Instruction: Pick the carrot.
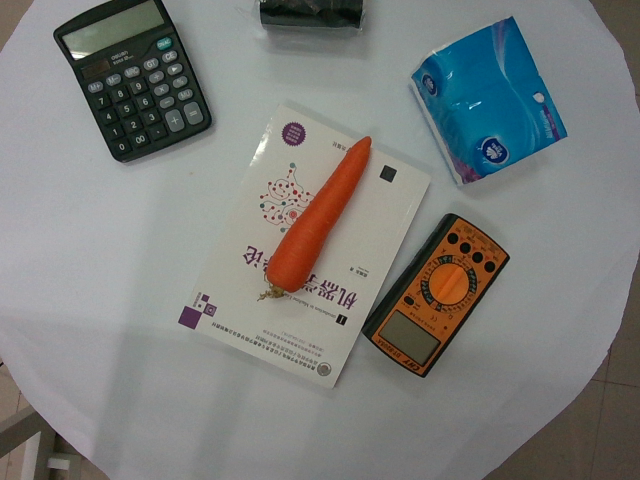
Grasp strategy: vertical